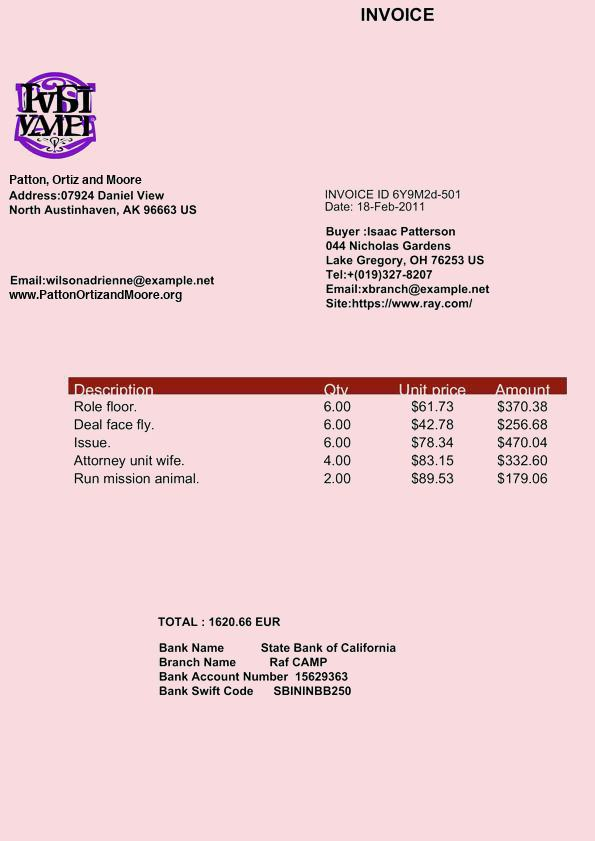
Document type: Invoice